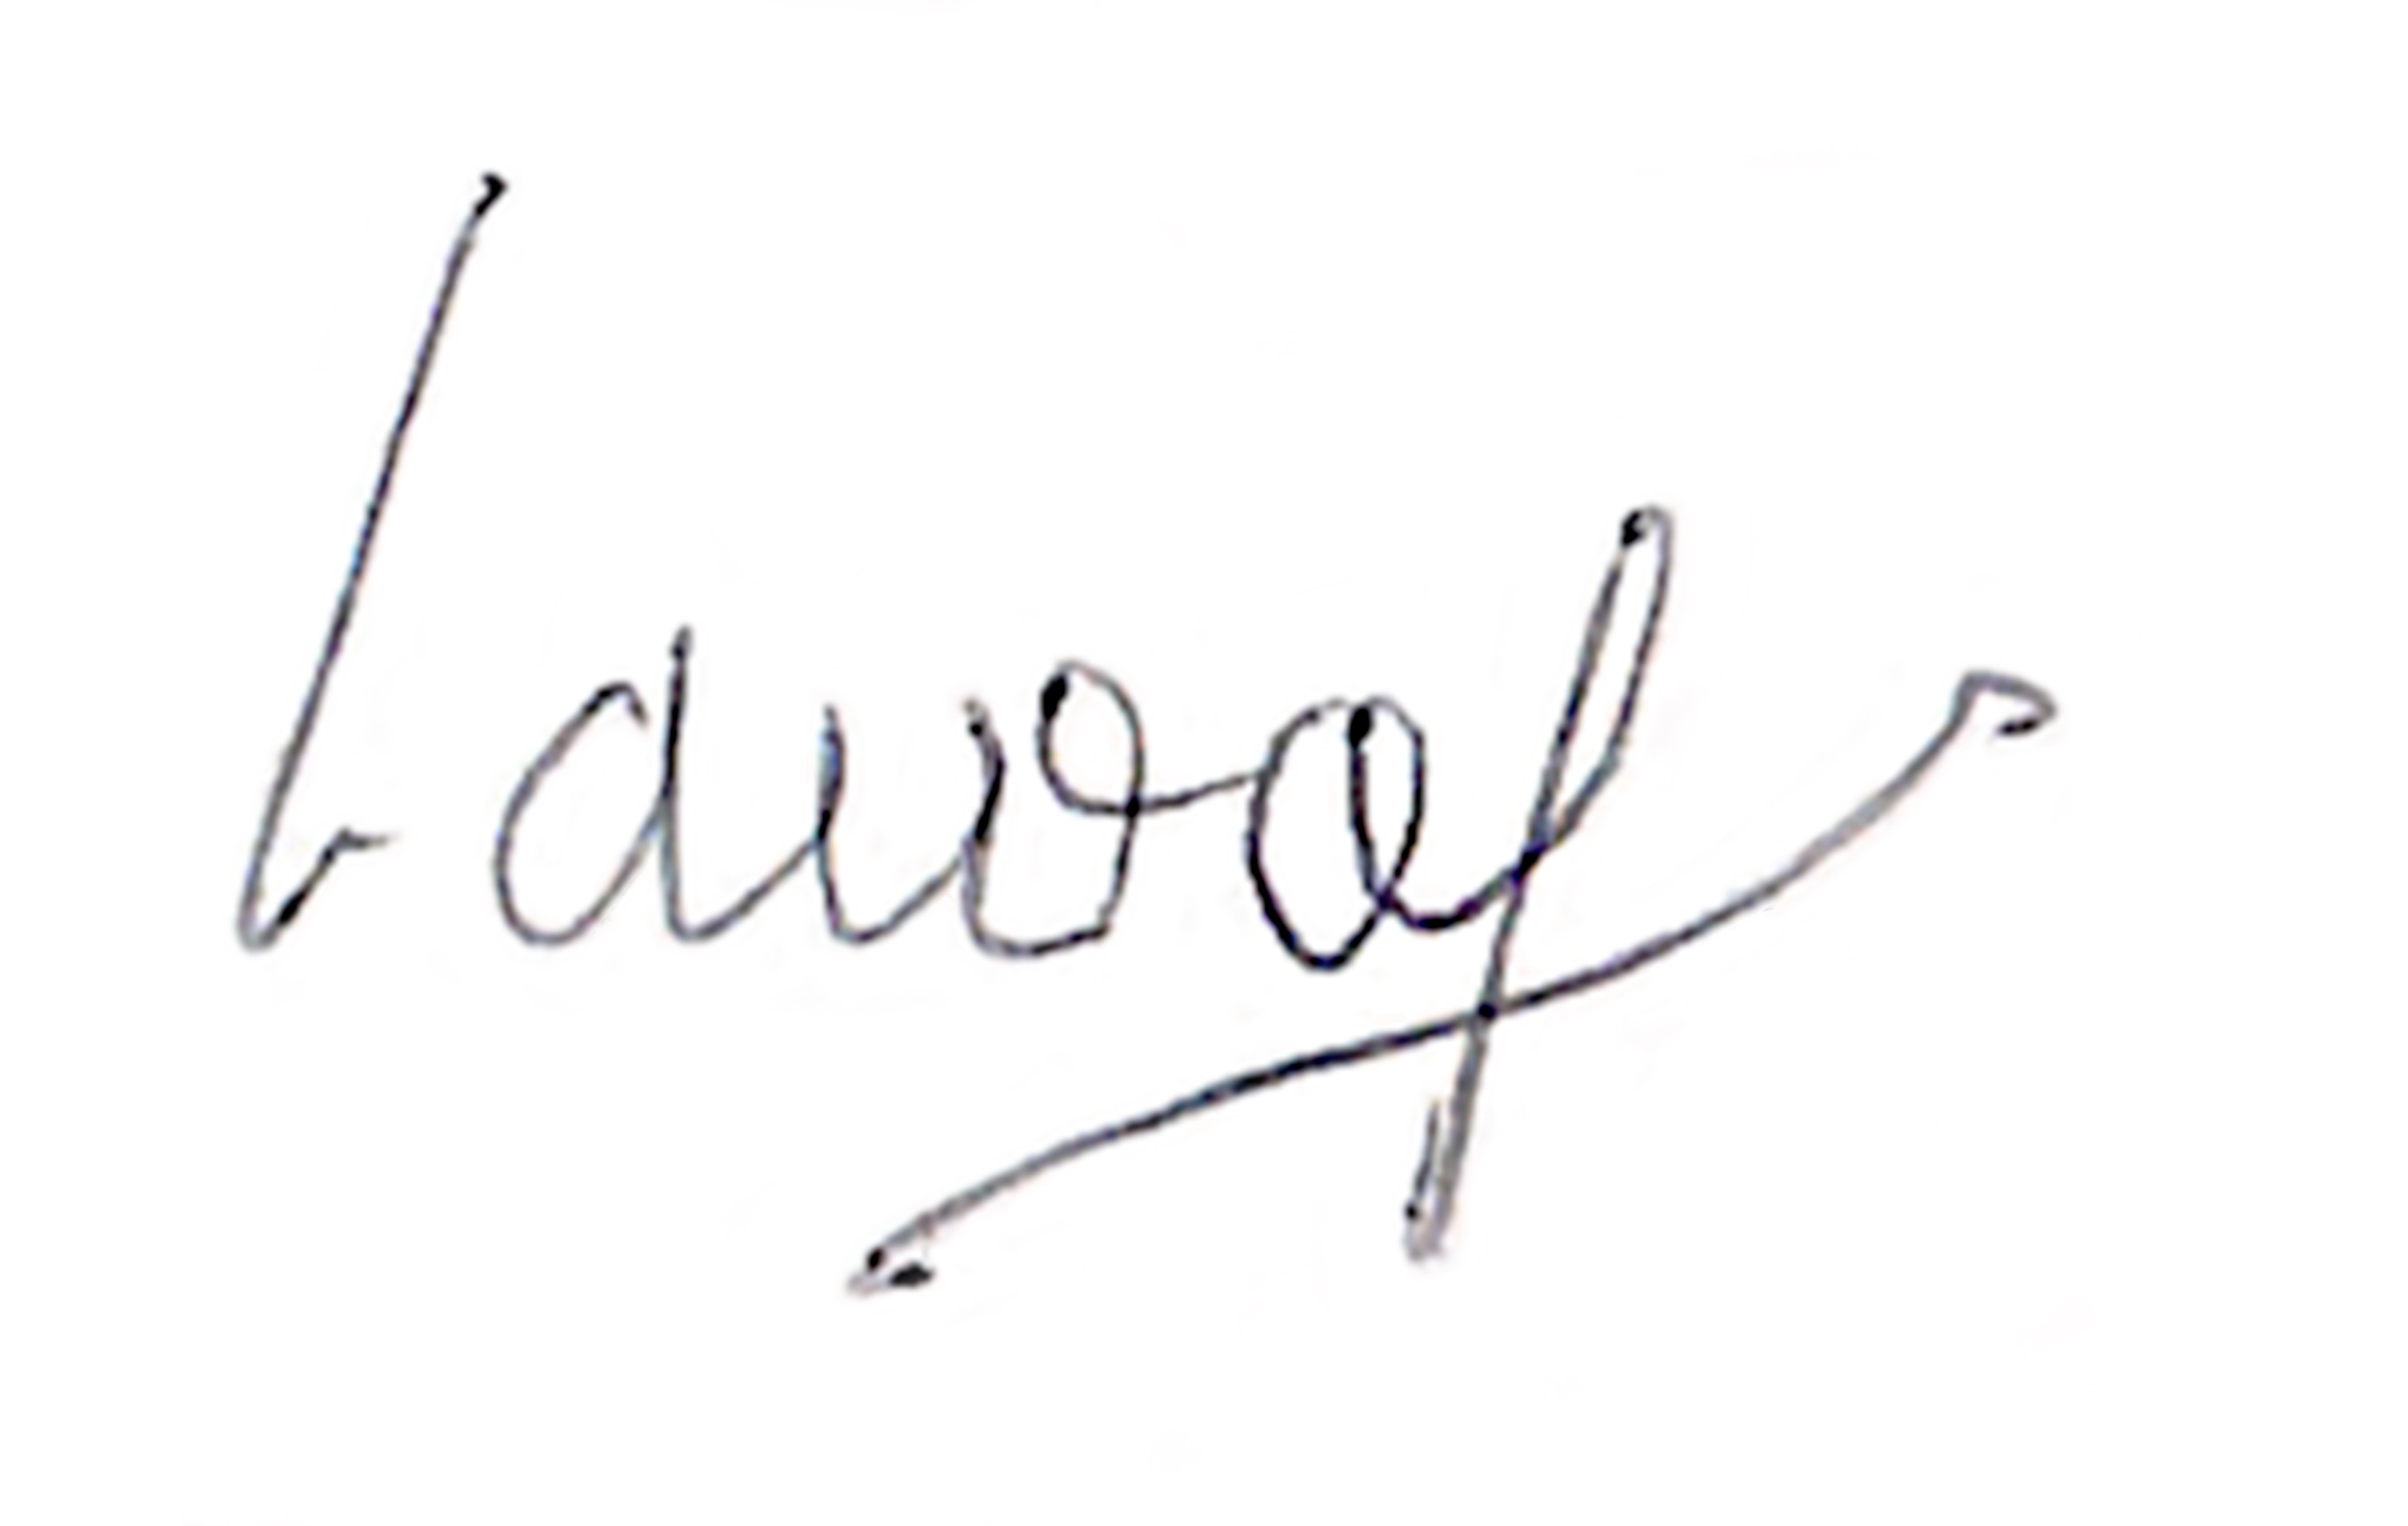
Signature of: angelo lauret